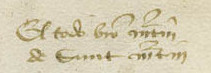
Signature of: martin san martin